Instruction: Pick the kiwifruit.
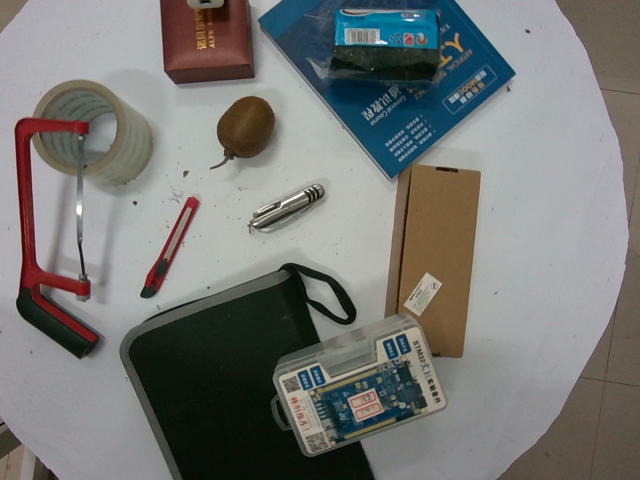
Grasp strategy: vertical